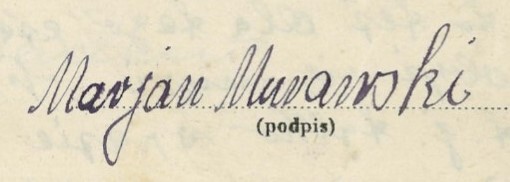
Signature of: marian murawski saper